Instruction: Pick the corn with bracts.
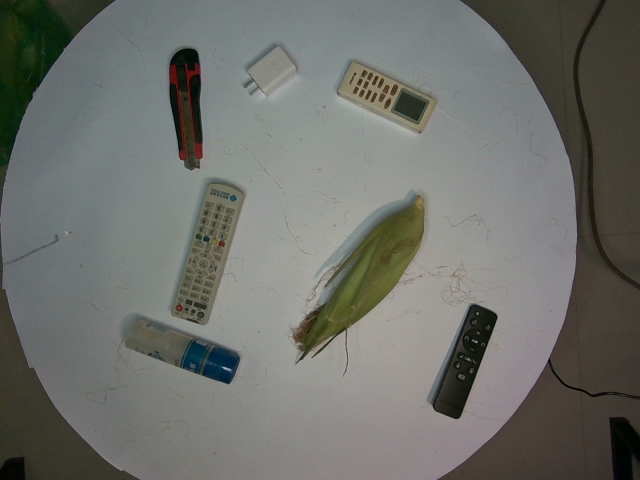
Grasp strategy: vertical